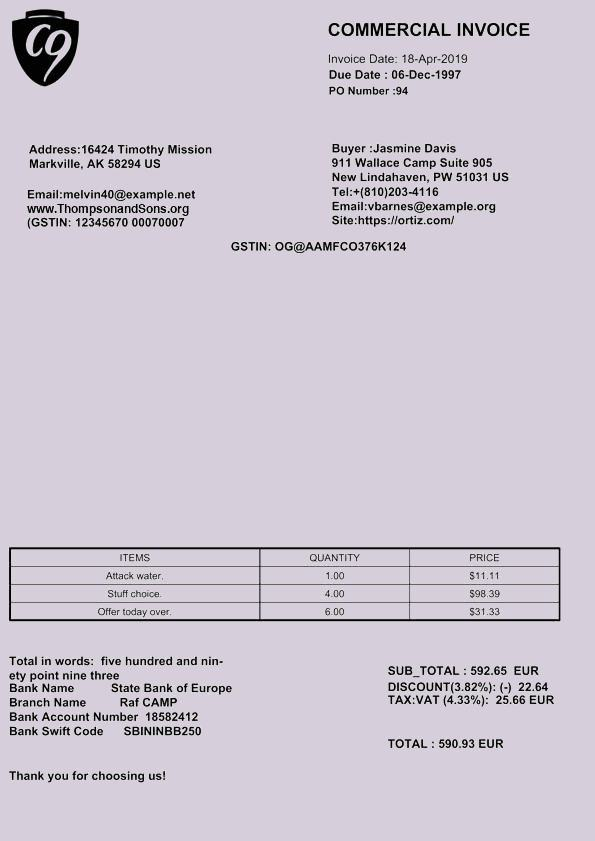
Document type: Invoice